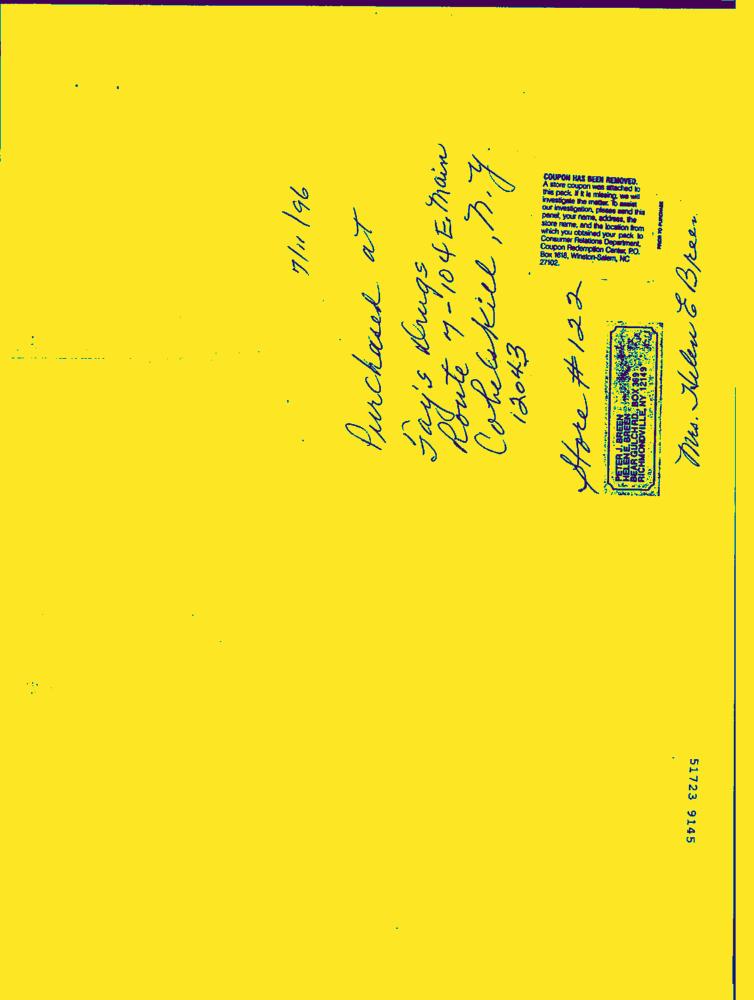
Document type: Hand-Written